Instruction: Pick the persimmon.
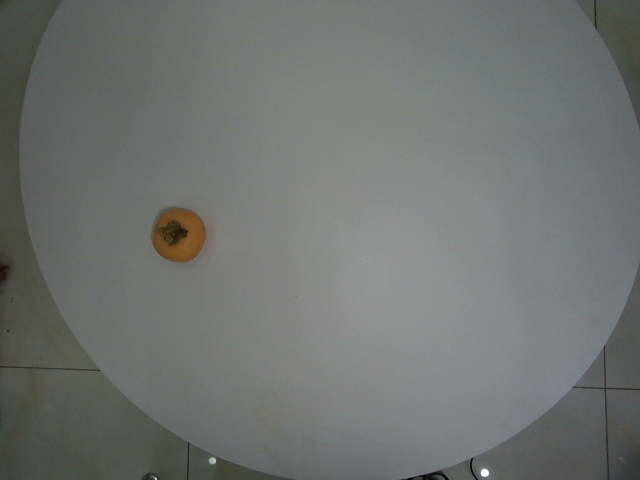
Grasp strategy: vertical